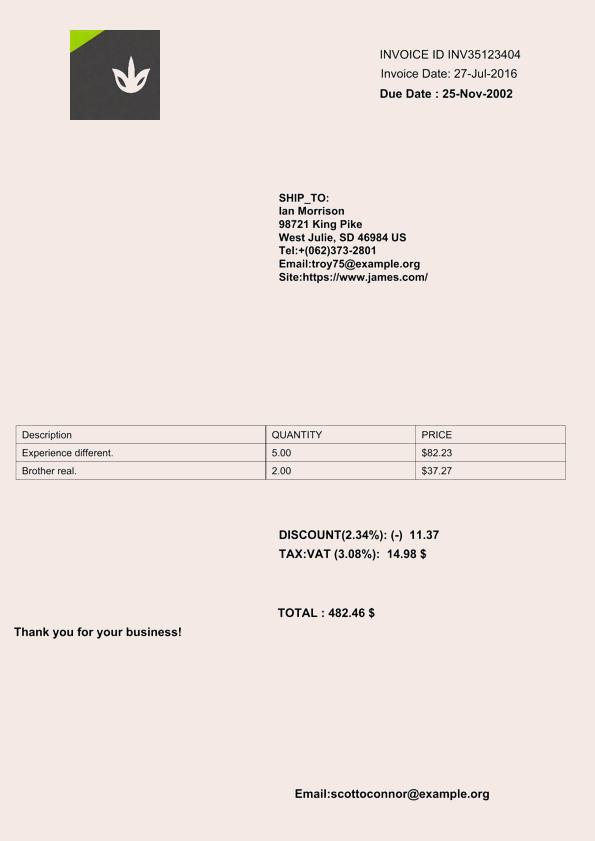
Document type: Invoice